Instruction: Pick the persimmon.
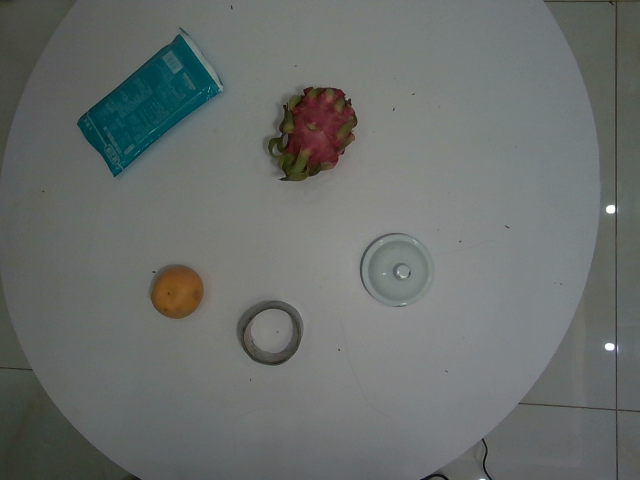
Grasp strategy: vertical